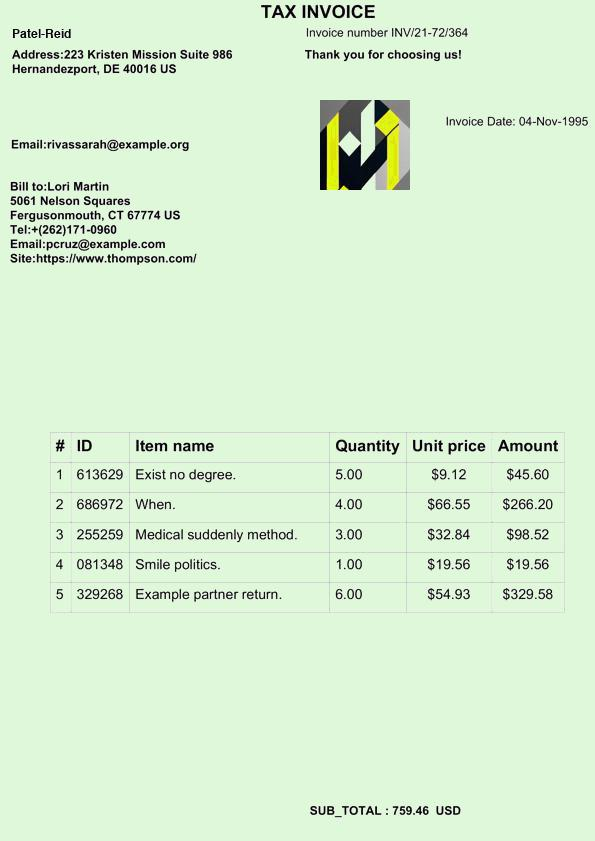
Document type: Invoice